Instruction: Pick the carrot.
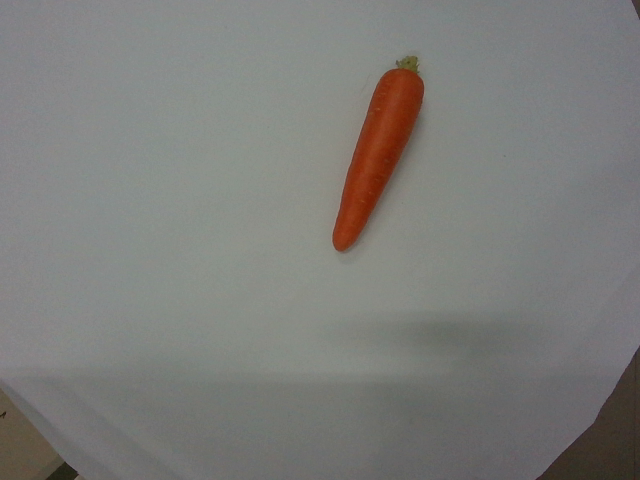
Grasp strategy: vertical